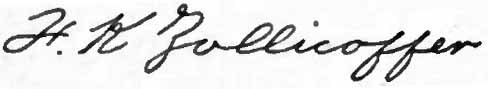
Signature of: felix zollicoffer